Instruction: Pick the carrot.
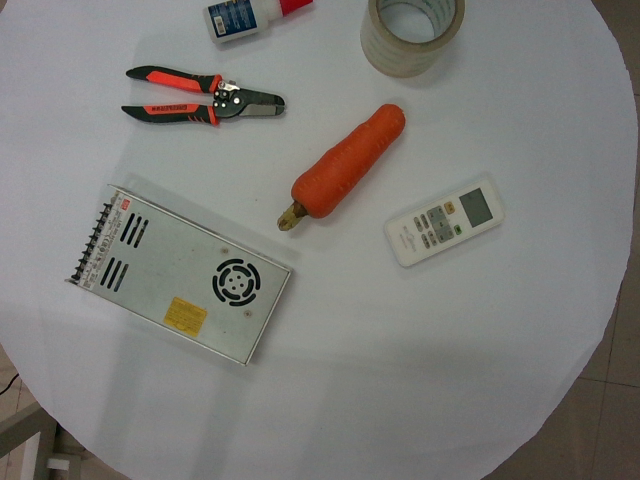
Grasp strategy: vertical